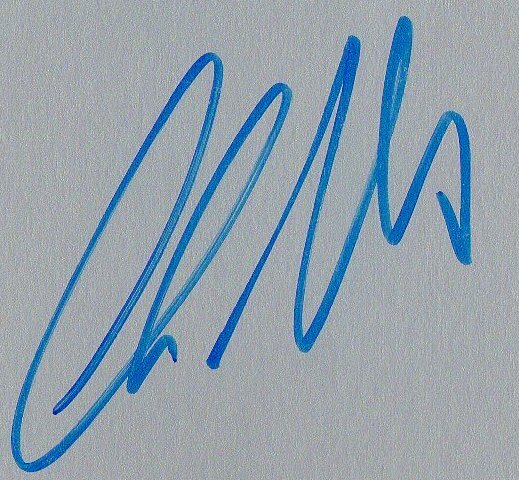
Signature of: christian abt